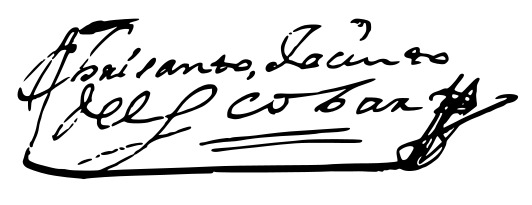
Signature of: jacinto escobar